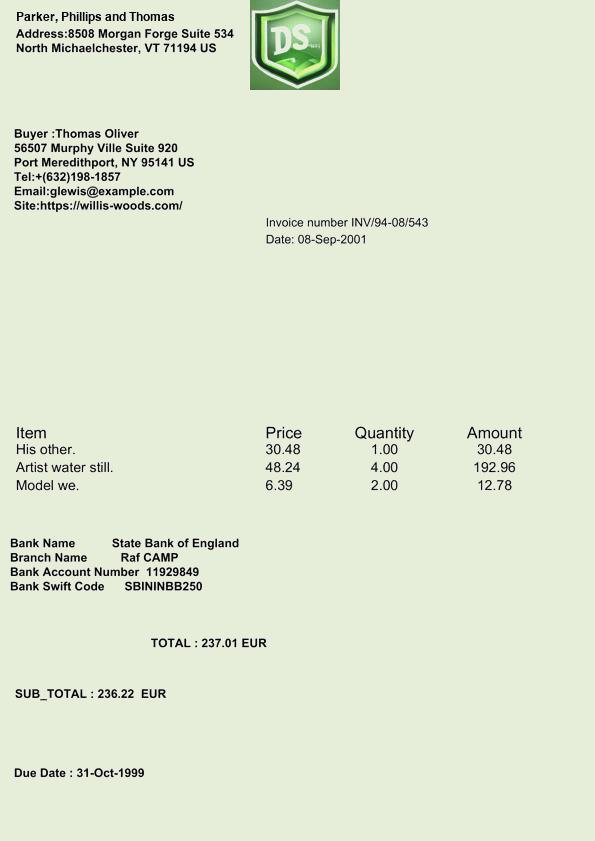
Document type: Invoice